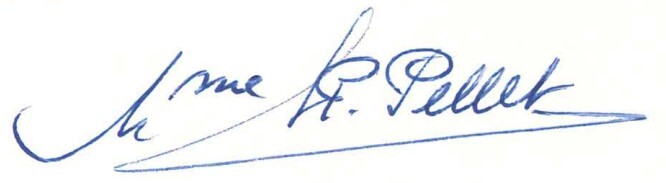
Signature of: renée pellet